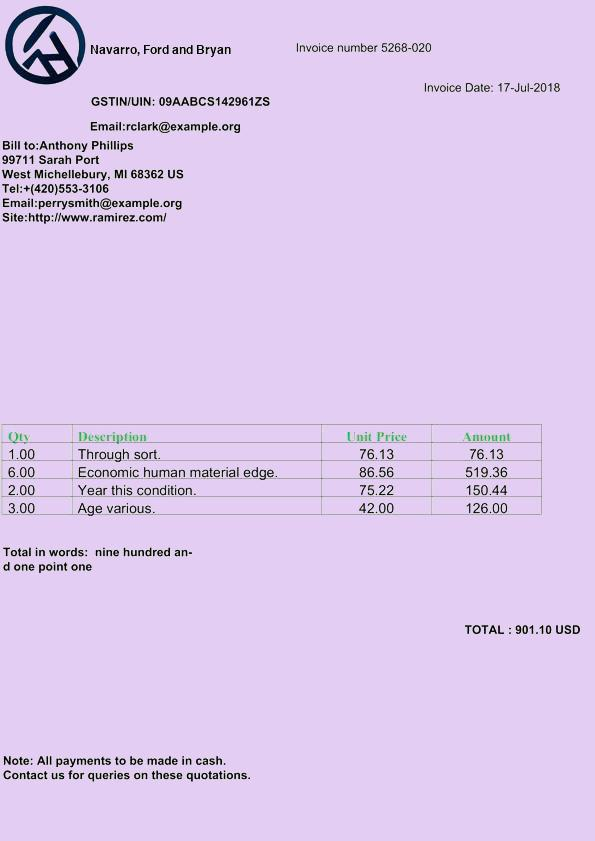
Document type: Invoice